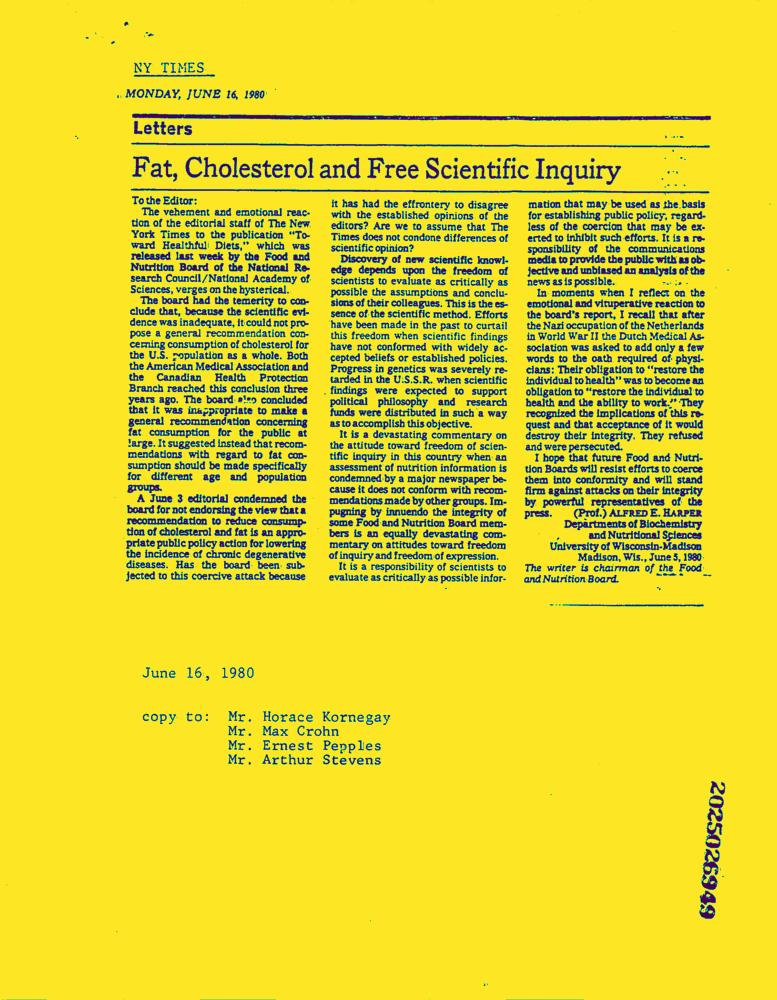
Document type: News-Article